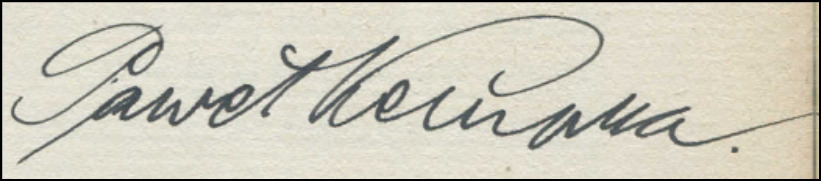
Signature of: paweł kempka